Question: What appears to be the issue?
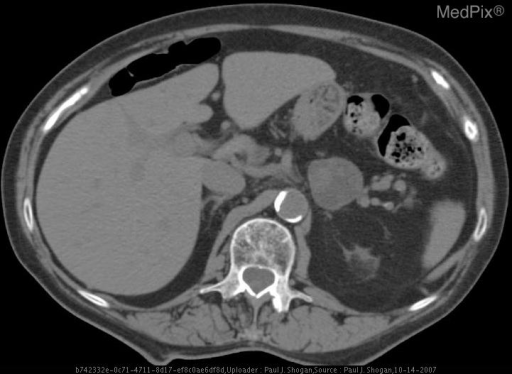
Answer: The findings suggest Non-contrast axial CT image demonstrates a well-circumscribed smoothly marginated, heterogeneous 3.5 x 3.2 cm mass arising from the left adrenal gland.  There are areas within the mass that are low density and measure 5 HU.   50 seconds postcontrast axial CT image demonstrates the lesion to enhance heterogeneously, with areas within the mass measuring 113 HU.  15-minute delay postcontrast axial CT image demonstrates the lesion to enhance heterogeneously, with areas within the mass measuring 35 HU.  The percentage enhancement washout was determined to be 72% consistent with a benign adrenal adenoma.. * Non-contrast axial CT image demonstrates a well-circumscribed smoothly marginated, heterogeneous 3.5 x 3.2 cm mass arising from the left adrenal gland.  There are areas within the mass that are low density and measure less than 5 HU.  *. The patient might have a history of 53 yo asymptomatic female with known adrenal mass..